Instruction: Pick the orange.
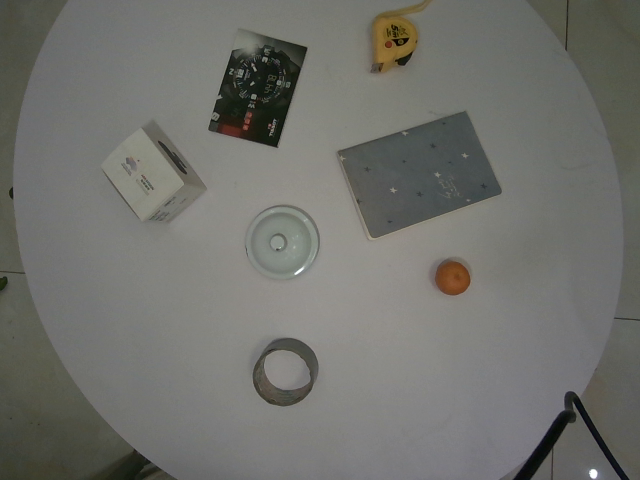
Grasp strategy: vertical